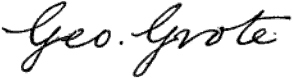
Signature of: george grote